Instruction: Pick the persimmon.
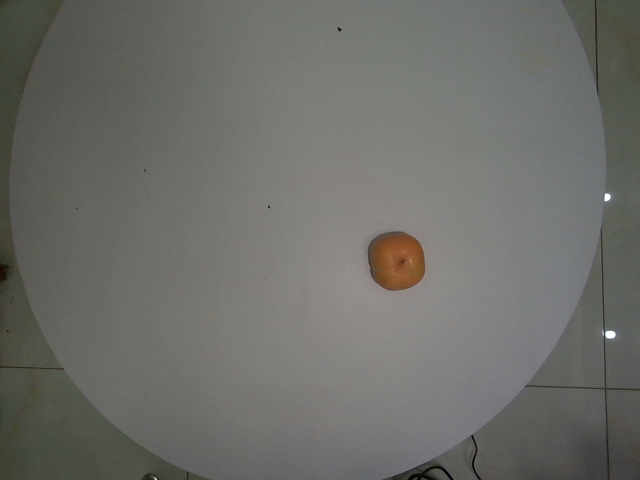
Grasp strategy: vertical